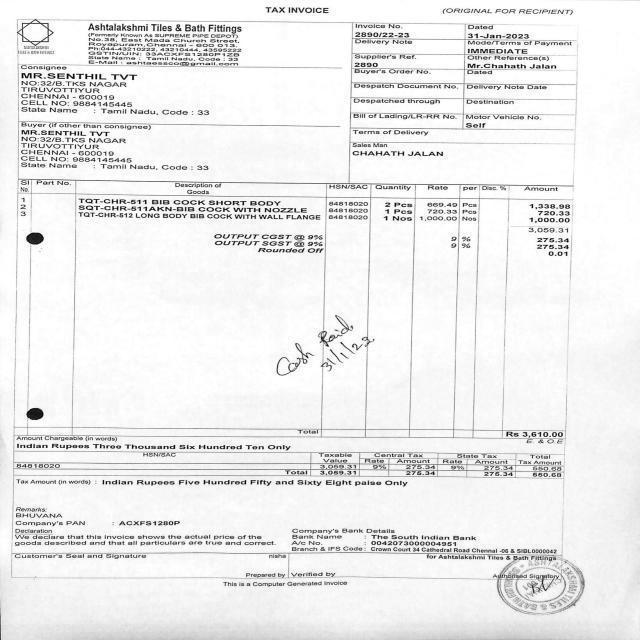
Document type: Invoice